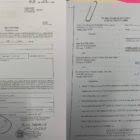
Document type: Invoice